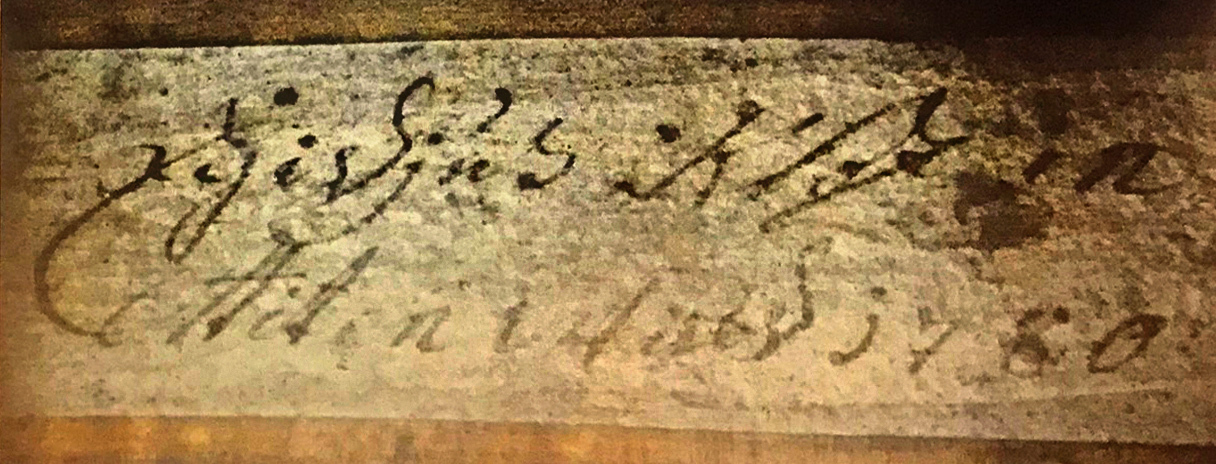
Signature of: ägidius sebastian klotz